Question: What do the imaging results show?
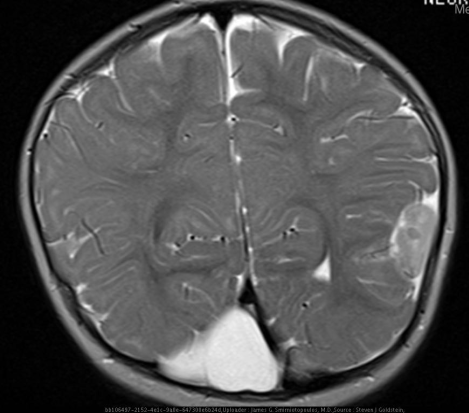
Answer: The imaging shows CT- Mixed density lesion within the posterior temporal and parietal lobes.

MRI-Exophytic appearing lesion which has an intra axial component and enhances homogeneously. CT- Mixed density lesion within the posterior temporal and parietal lobes. MRI-Exophytic appearing lesion which has an intra axial component and enhances homogeneously..